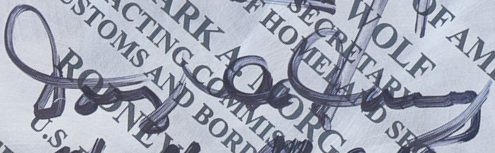
Signature of: doug ducey